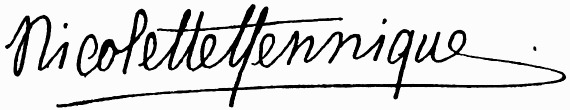
Signature of: nicolette hennique